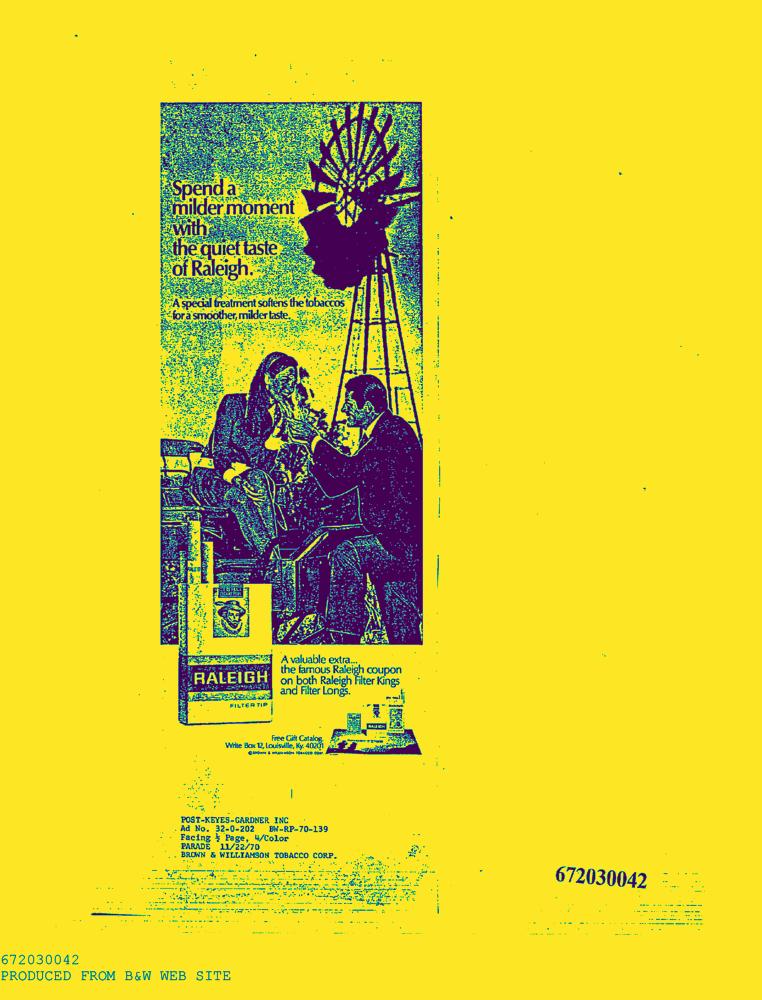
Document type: AD